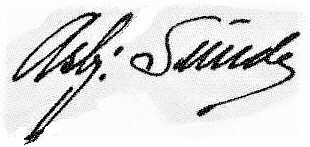
Signature of: asbjørn sunde